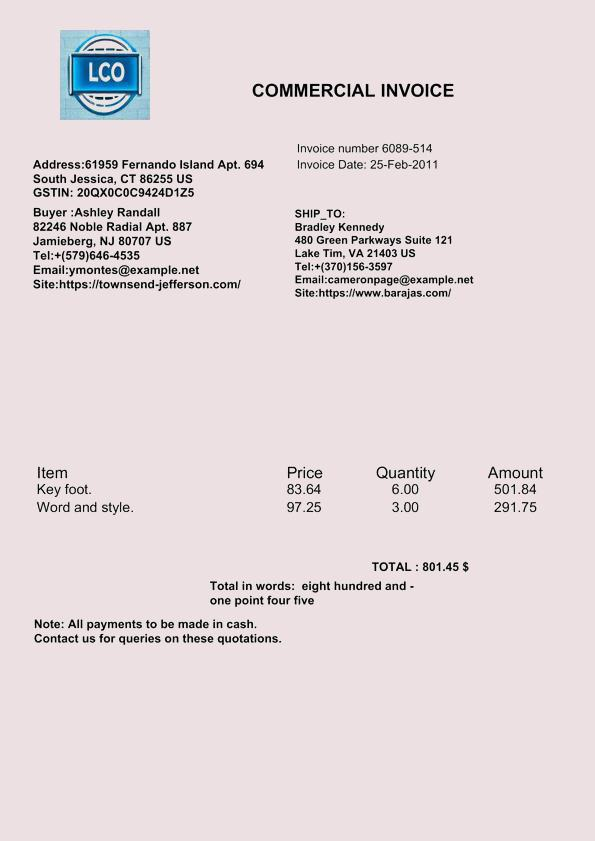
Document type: Invoice